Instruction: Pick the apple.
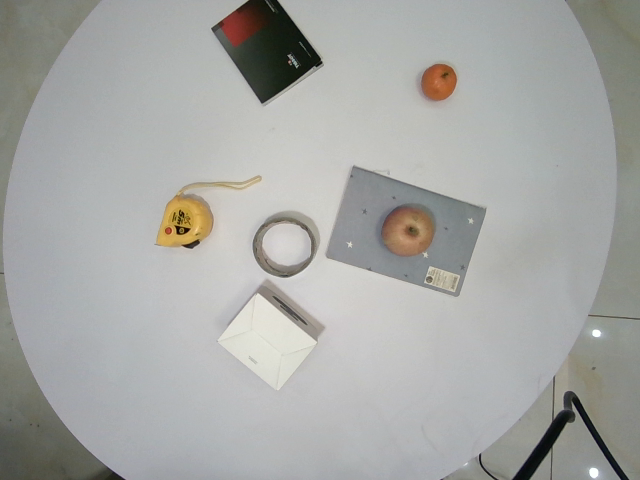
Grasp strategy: vertical